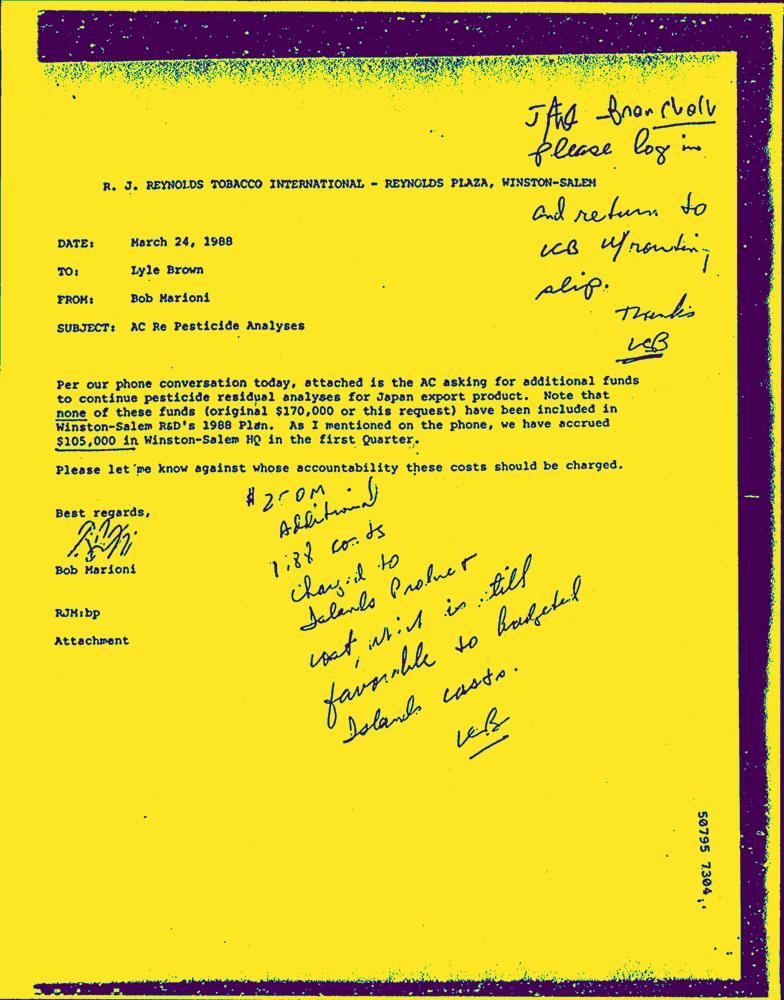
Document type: Letter-Doc